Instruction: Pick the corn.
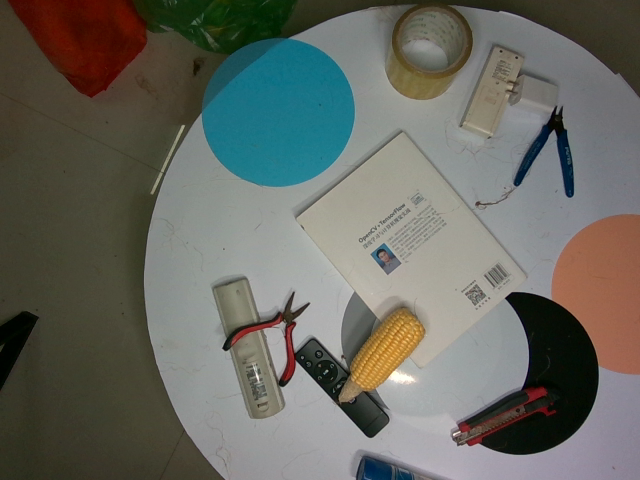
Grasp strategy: vertical